Question: How is the property described in the document?
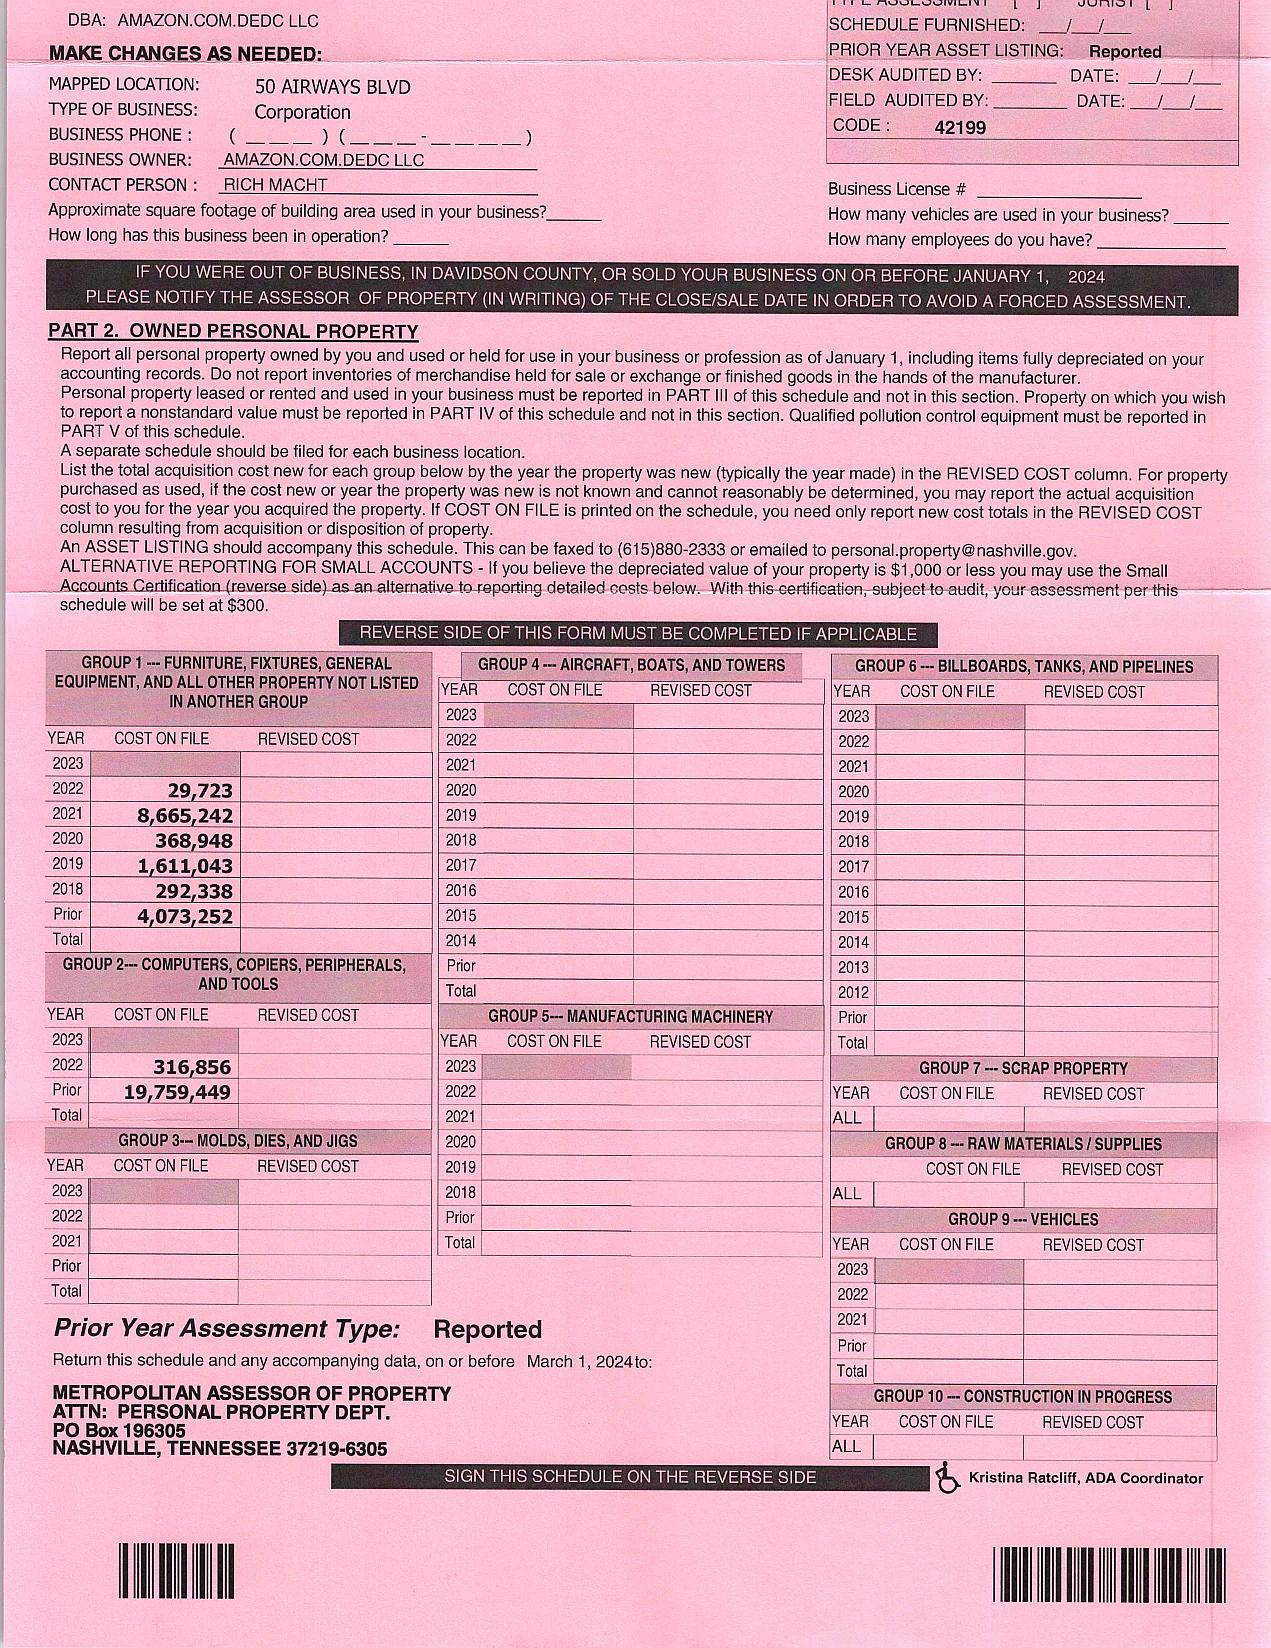
Answer: "AMAZON.COM DEDC LLC"